Question: What is the main concern?
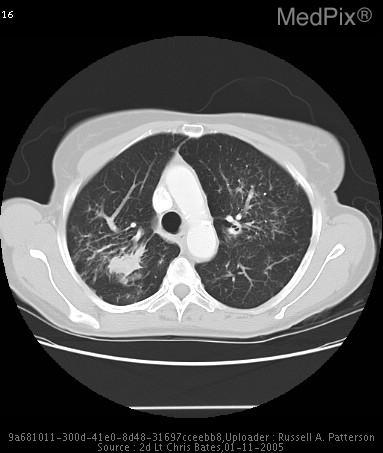
Answer: The findings suggest 1. The parenchyma of the lung demonstrates bilateral upper lobe predominant fibrotic changes with interlobular septal thickening. 2.  Numerous 1 cm nodular densities with in the periphery.
3.  As well as dominant fibrotic masses at the end of the bronchovascular bundle on the right side seen best on image #16 measuring 3.6 cm x 1.7 cm and on the left upper lobe seen best on image #10 measuring 2.4 cm X 1.8 cm with associated traction bronchiectasis, as well as some sparse areas of effected regions within the superior segments of the lower lobes bilaterally as well as the right middle lobe, which appears to have not changed significantly in comparison with the prior CT scan performed on 27 Feb 2002.
4.  No evidence of pleural effusion or pneumothorax.
5.  Mediastinum demonstrates no evidence of lymphadenopathy pathologic by size criteria.
6.  No evidence of axillary lymphadenopathy pathologic by size criteria.. Sarcoidosis. The patient might have a history of History (can include gestational age, or age in days, weeks, months):
70 y/o female for follow up CT scan to monitor for any pulmonary changes due to a recent 15lb weight loss, otherwise asymptomatic..